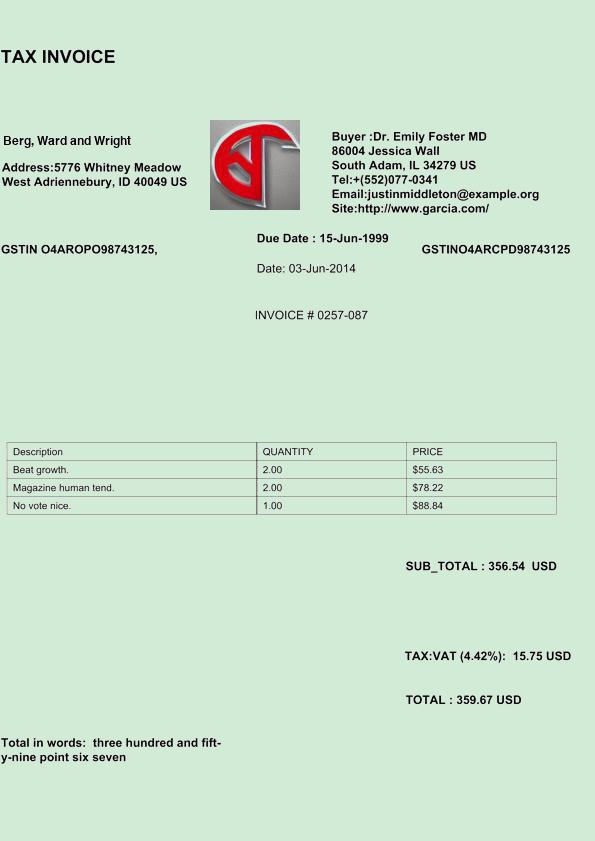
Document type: Invoice